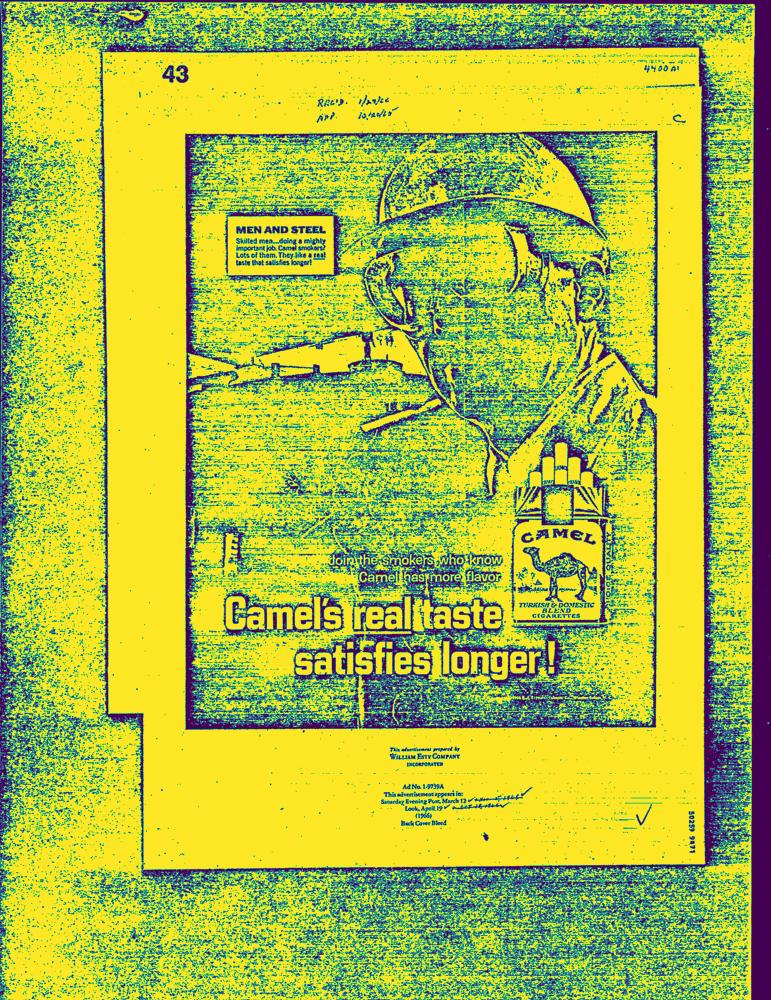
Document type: AD